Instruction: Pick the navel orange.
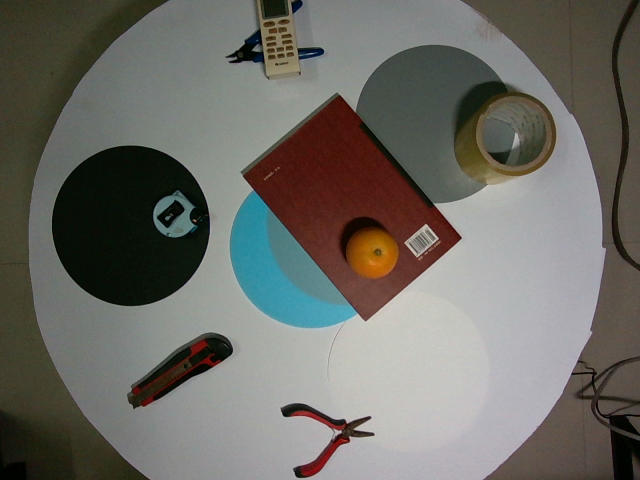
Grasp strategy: vertical